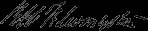
Signature of: robert r livingston